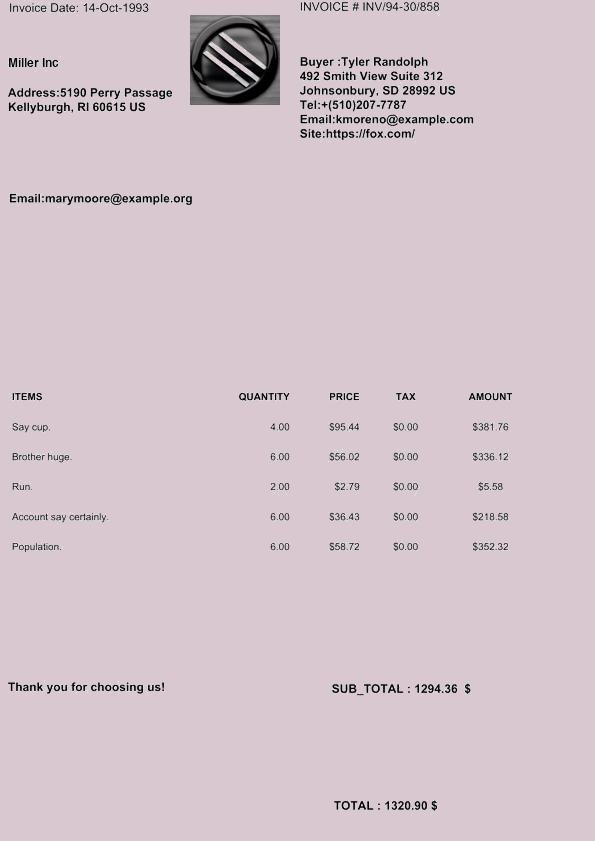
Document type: Invoice